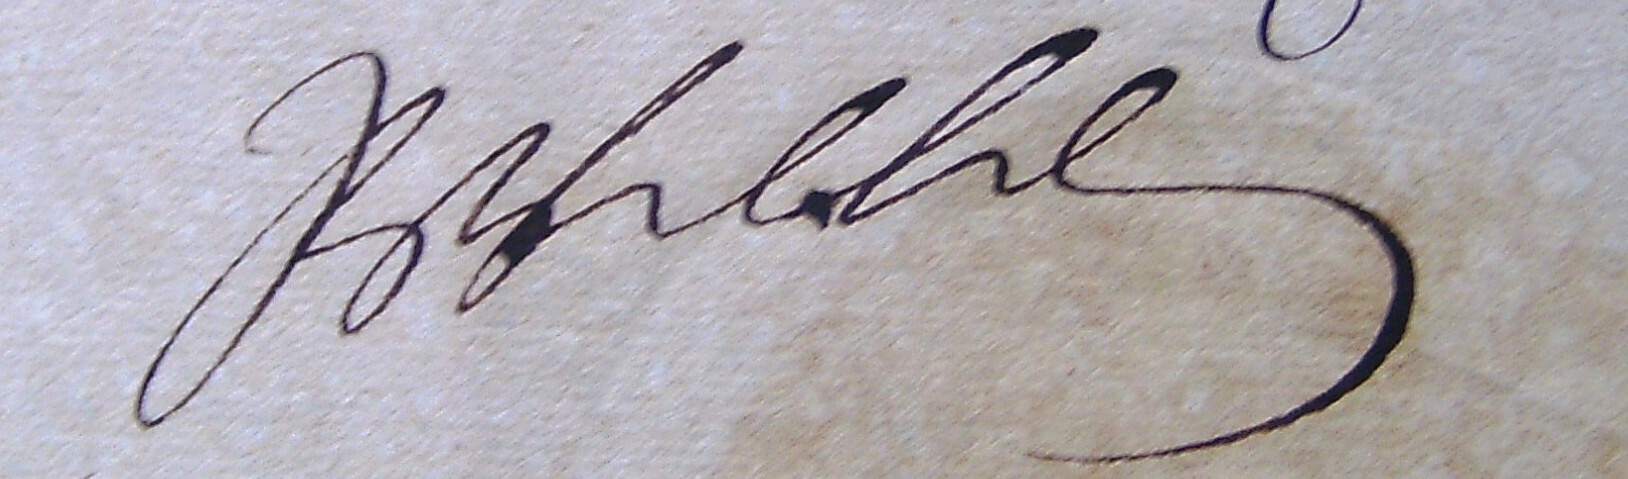
Signature of: friedrich wilhelm i of prussia